Question: What could the diagnosis suggest?
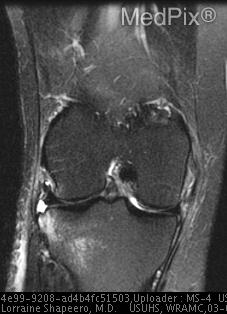
Answer: The possible diagnosis includes Combined findings are characteristic for ACL, MCL tears and Segond fracture.